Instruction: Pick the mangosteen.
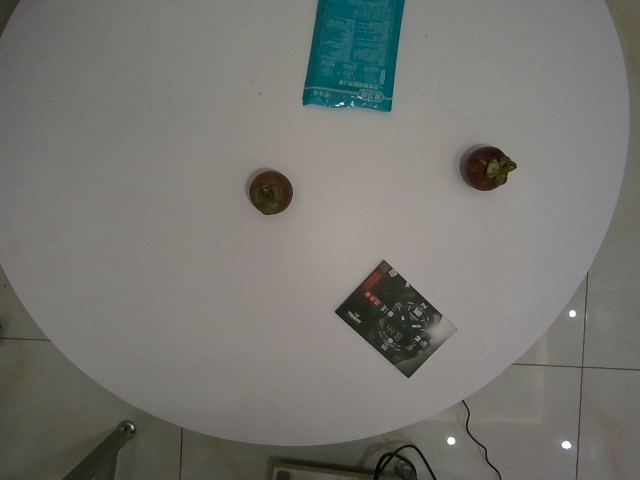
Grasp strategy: vertical